Question: What is the date of the hearing as scheduled in the document?
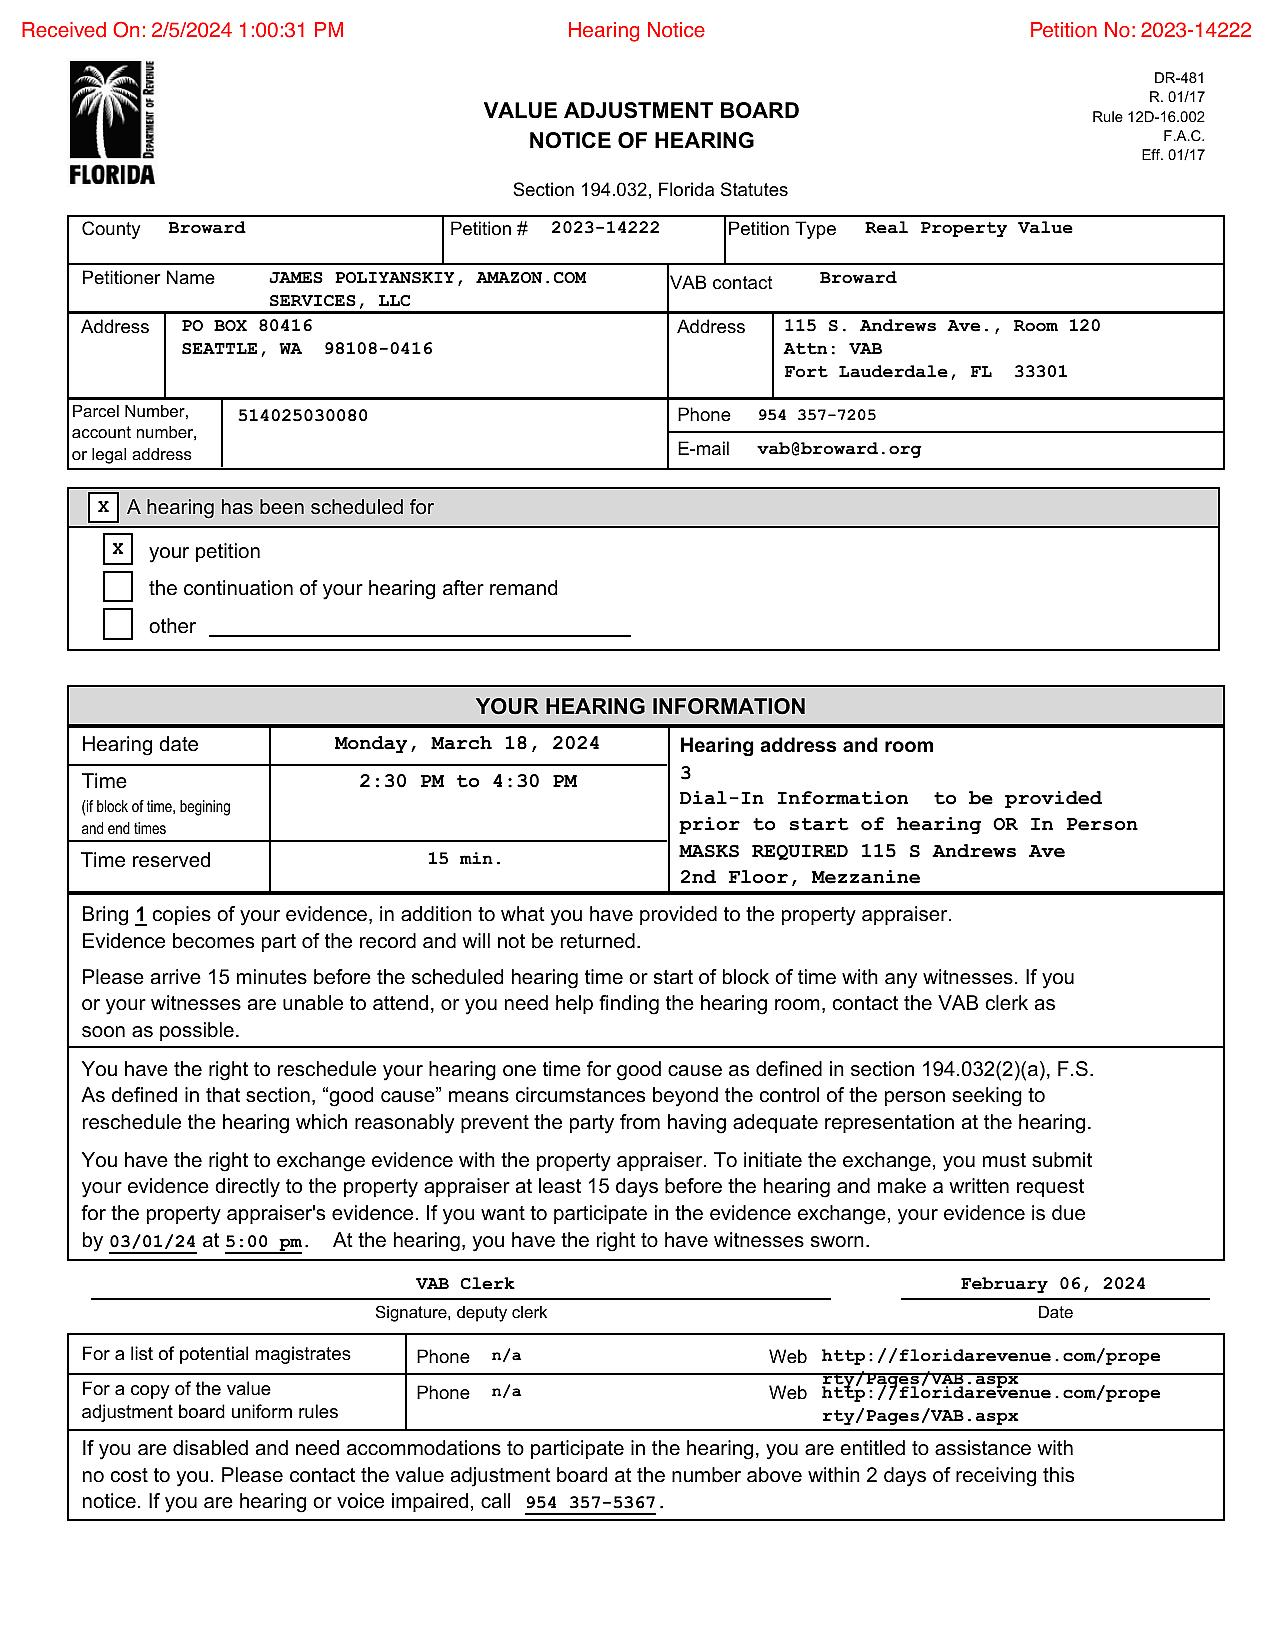
Answer: "Monday, March 18, 2024"